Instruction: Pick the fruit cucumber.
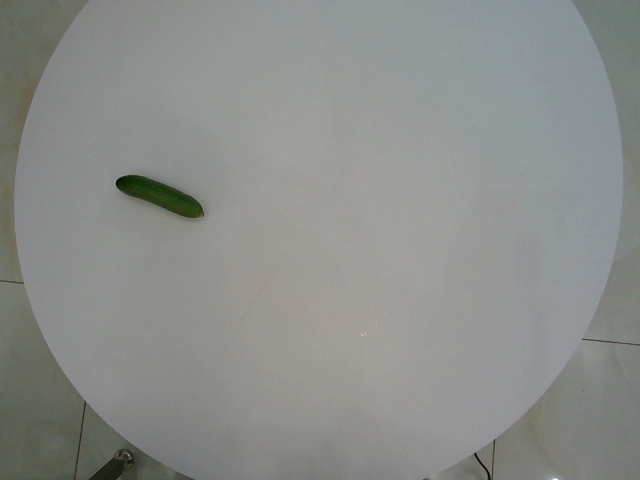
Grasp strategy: vertical